Question: Can you provide the account number mentioned in the document?
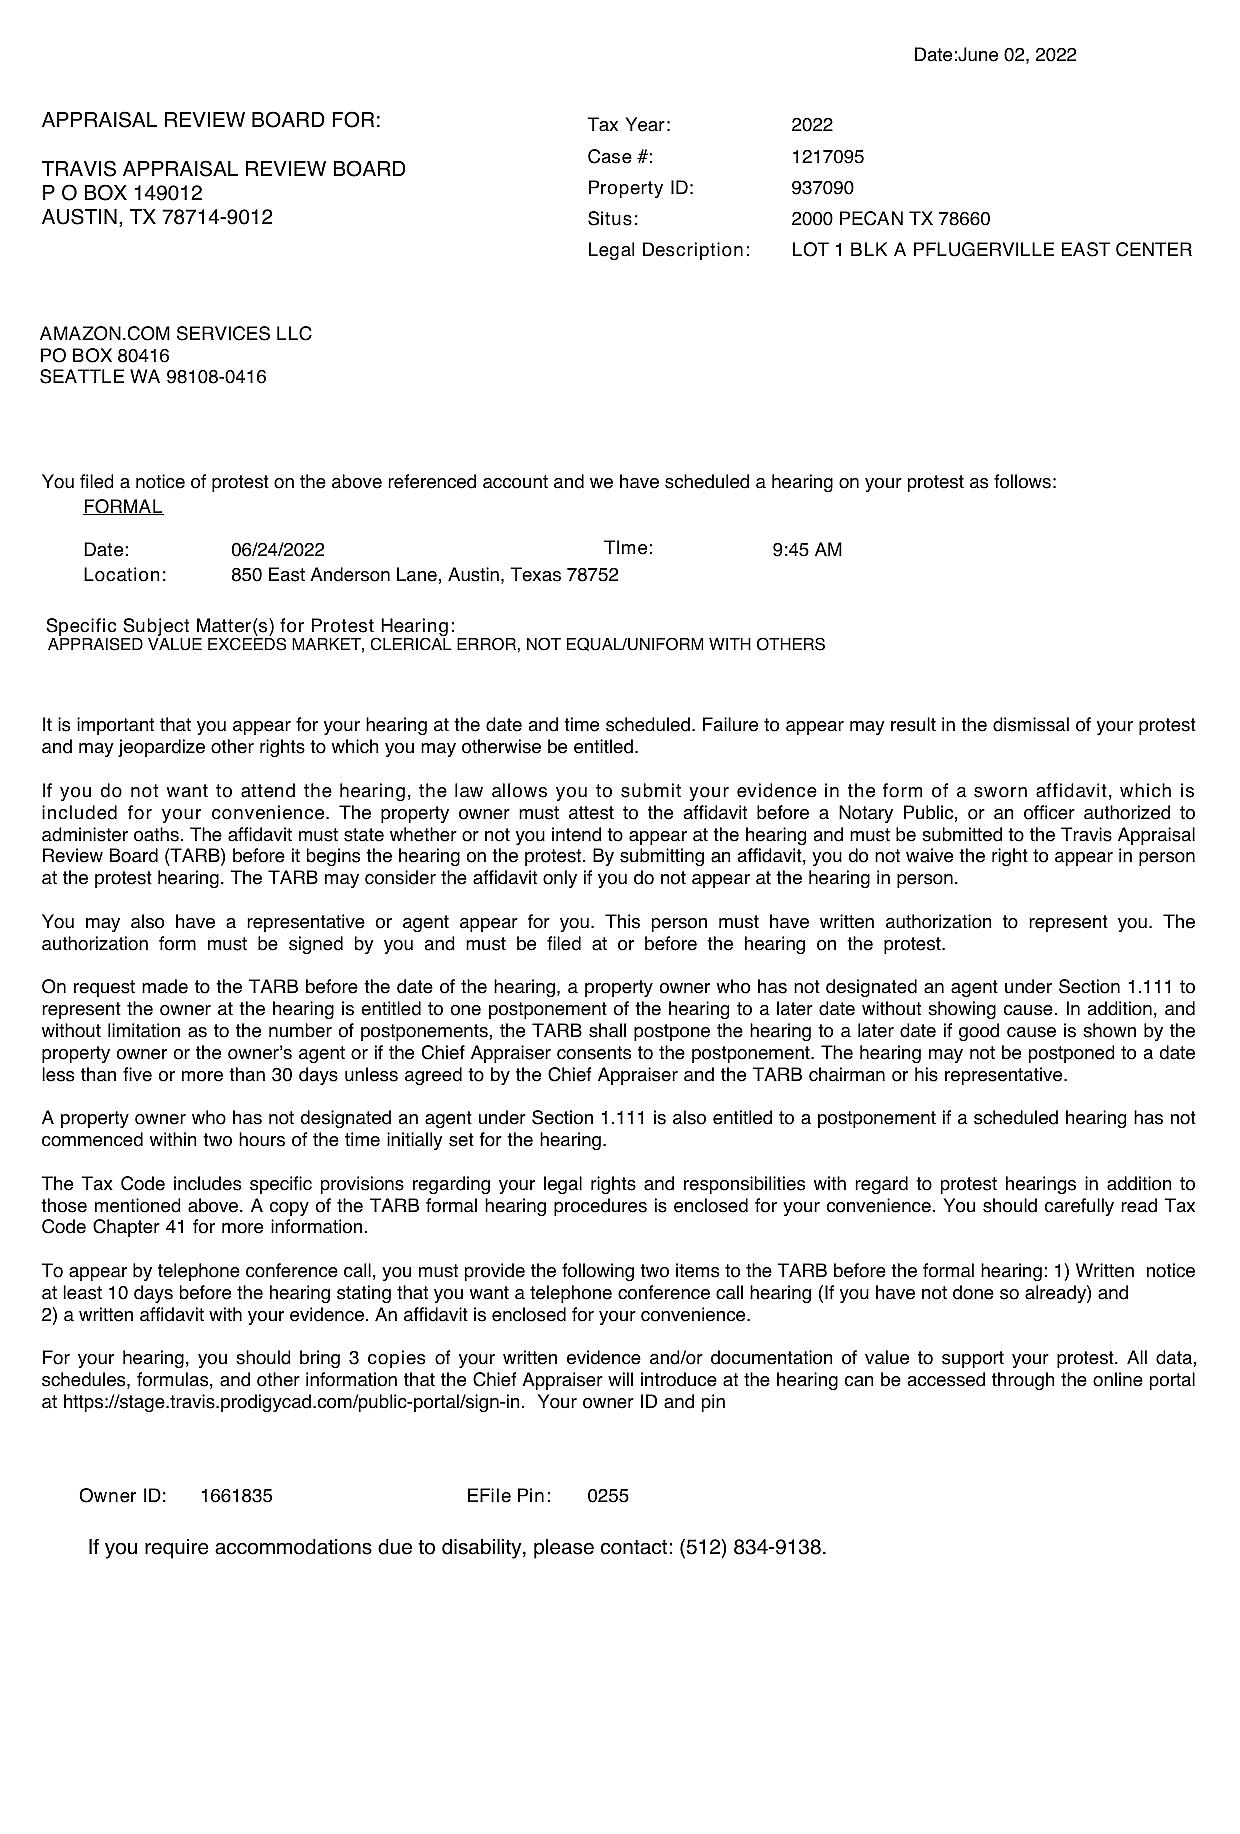
Answer: "1217095"